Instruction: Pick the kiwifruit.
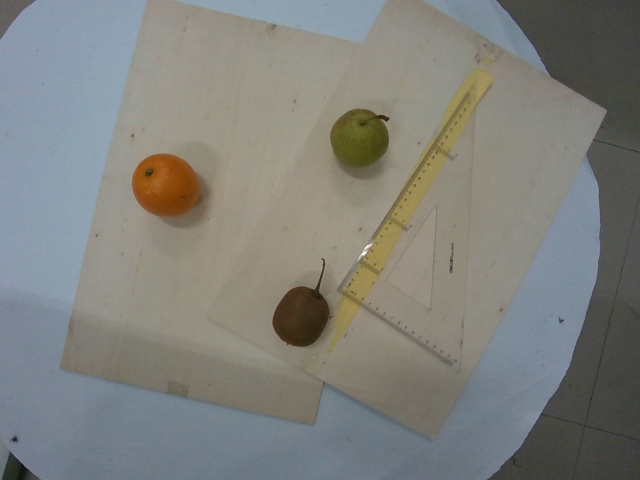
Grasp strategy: vertical